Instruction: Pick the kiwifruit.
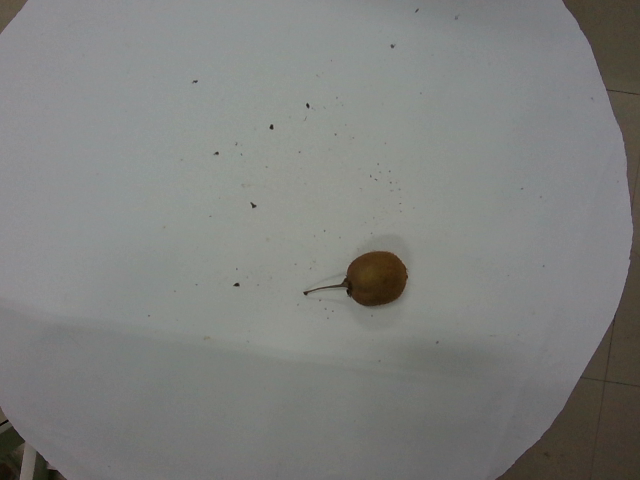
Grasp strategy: vertical